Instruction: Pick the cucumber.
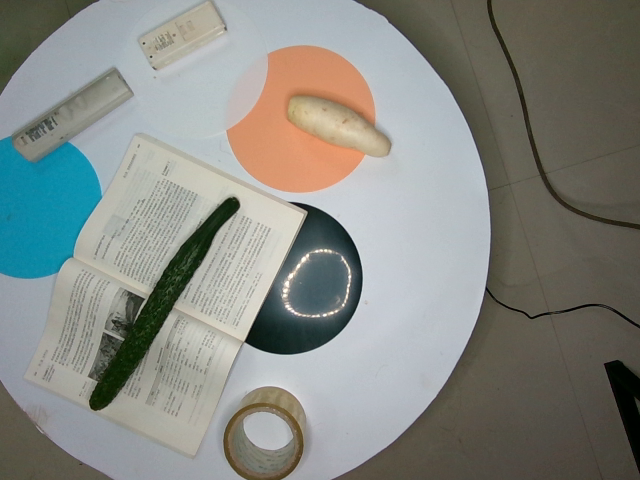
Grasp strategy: vertical